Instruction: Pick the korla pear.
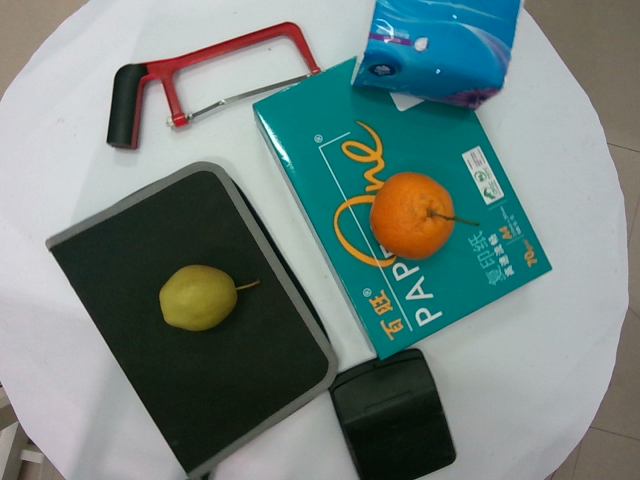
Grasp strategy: vertical